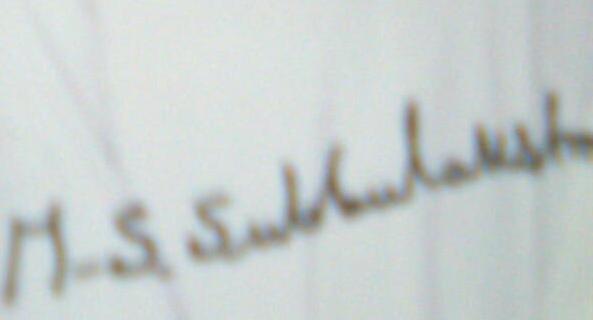
Signature of: m s subbulakshmi